Question: What appears to be the issue?
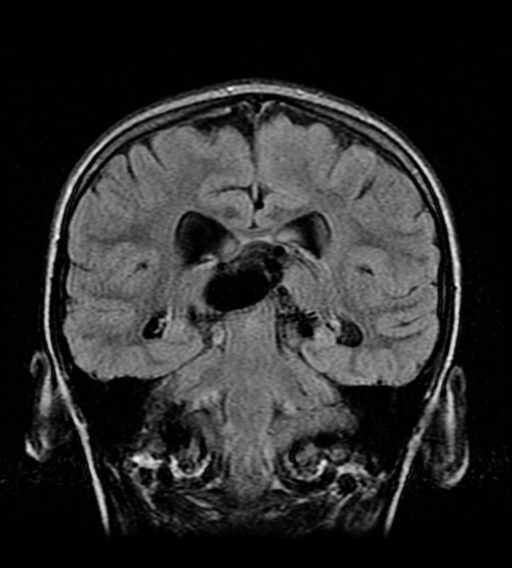
Answer: The findings suggest Chest radiograph demonstrates branching opacity in a bronchovascular distribution in the right middle lobe.
Review of prior imaging demonstrates presence of a Vein of Galen Malformation (VOM) with recent embolization treatment with Onyx. Multiple serpentine flow voids seen on MRI. Angiogram confirms shunting from multiple feeders into a dilated Vein of Galen, draining into an enlarged straight sinus.. Pre-embolization demonstration of the Vein of Galen Malformation. The patient might have a history of 8 yo girl for follow-up of after embolization of Vein of Galen Aneurysm with Onyx.  A Chest X-ray was ordered to confirm endotracheal tube placement following an uneventful post-operative course..